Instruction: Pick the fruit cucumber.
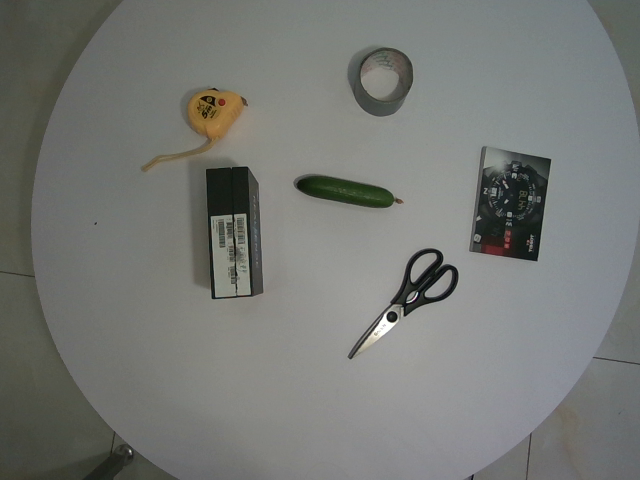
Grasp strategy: vertical